Question: What is the appraised value of the property as recorded in the document?
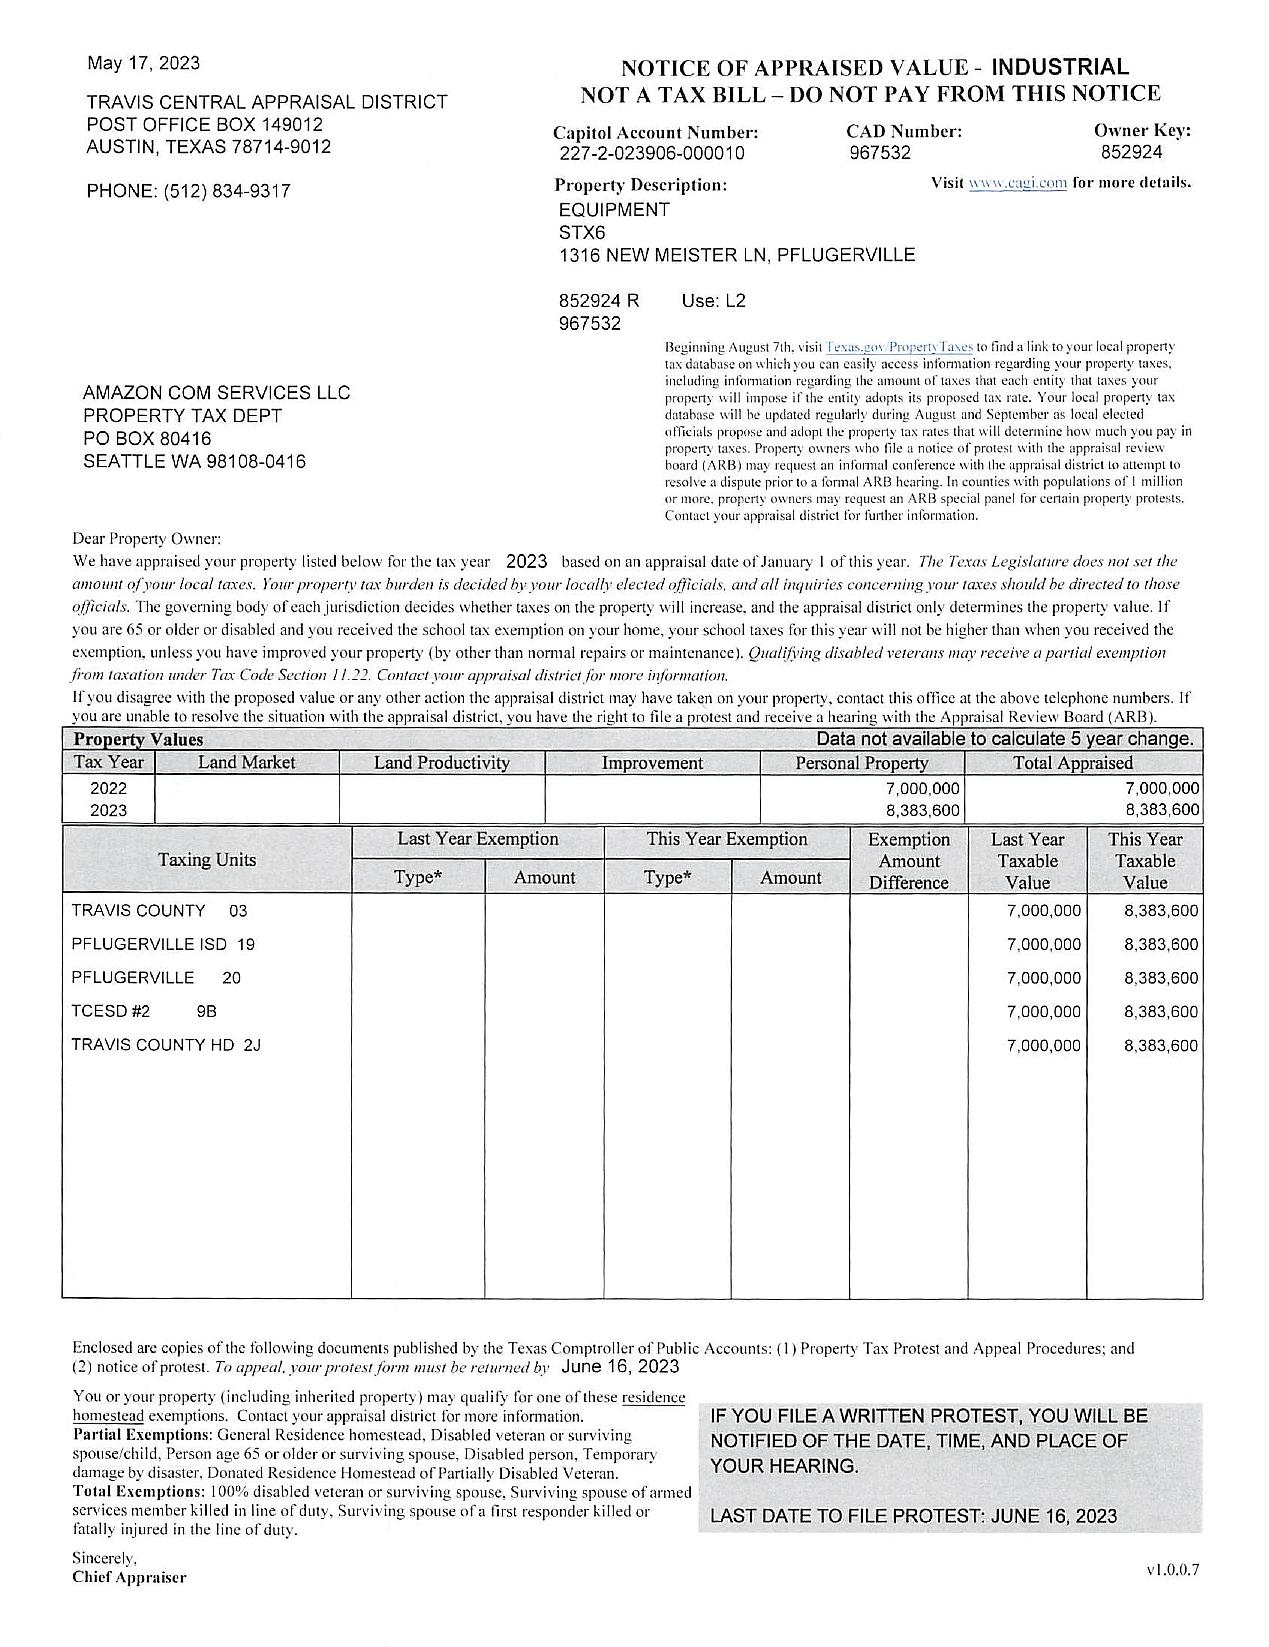
Answer: "7,000,000"